Question: What could the diagnosis suggest?
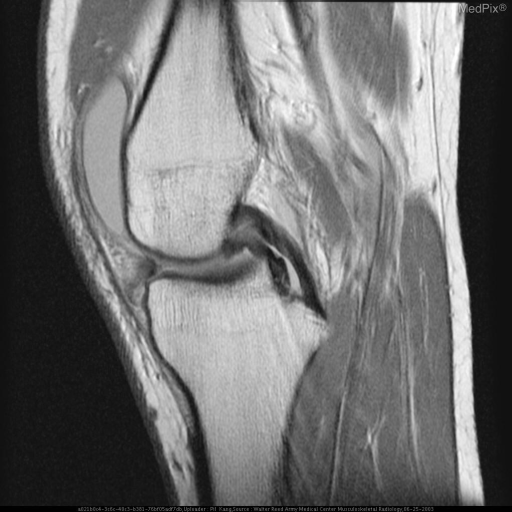
Answer: The possible diagnosis includes bucket handle tear of medial meniscus.